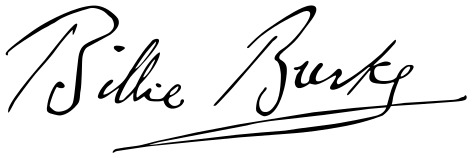
Signature of: billie burke